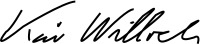
Signature of: kåre willoch